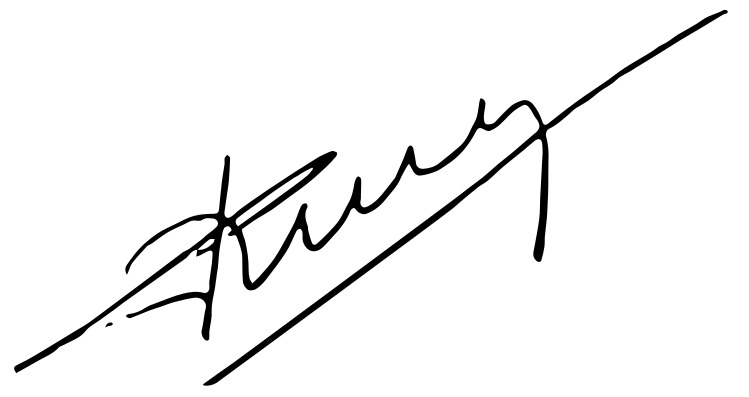
Signature of: karim bil qassem